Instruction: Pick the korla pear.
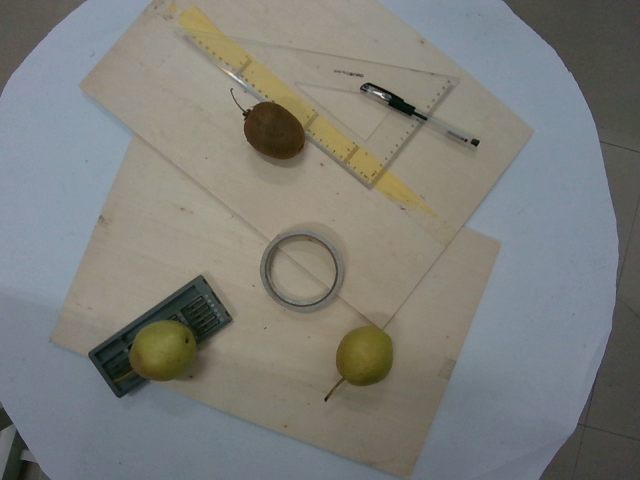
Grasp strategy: vertical